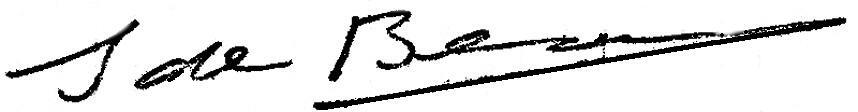
Signature of: simone de beauvoir